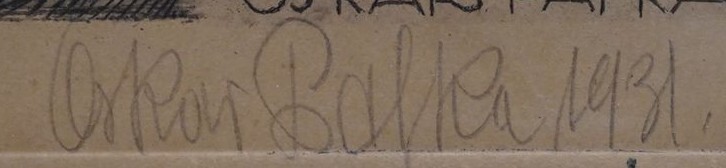
Signature of: oskar pafka